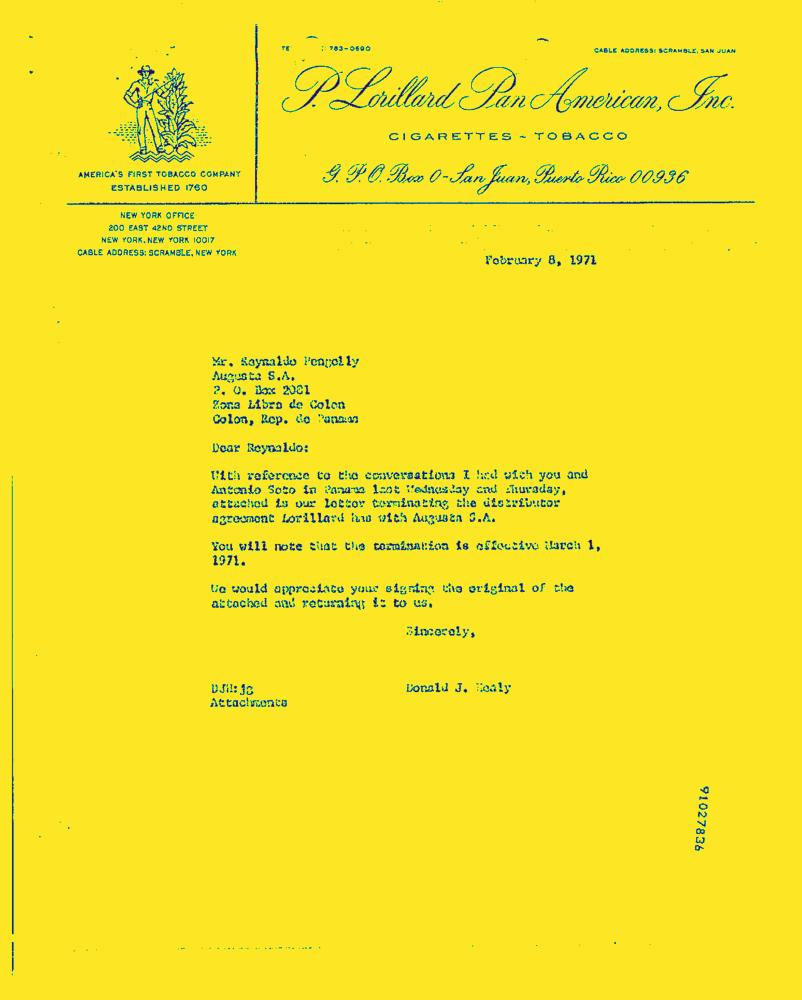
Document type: Letter-Doc